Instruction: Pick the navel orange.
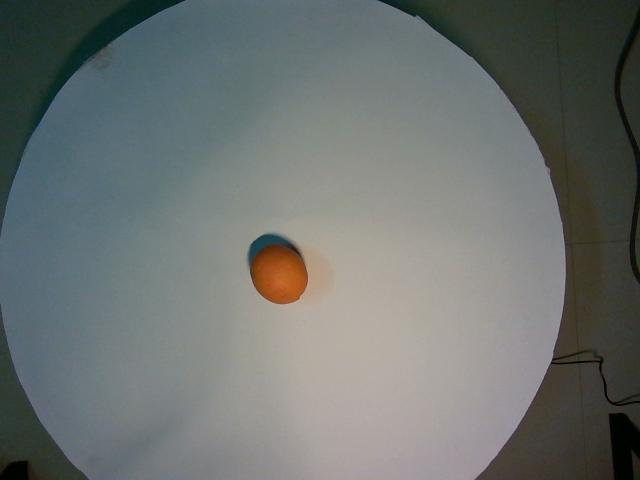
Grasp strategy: vertical